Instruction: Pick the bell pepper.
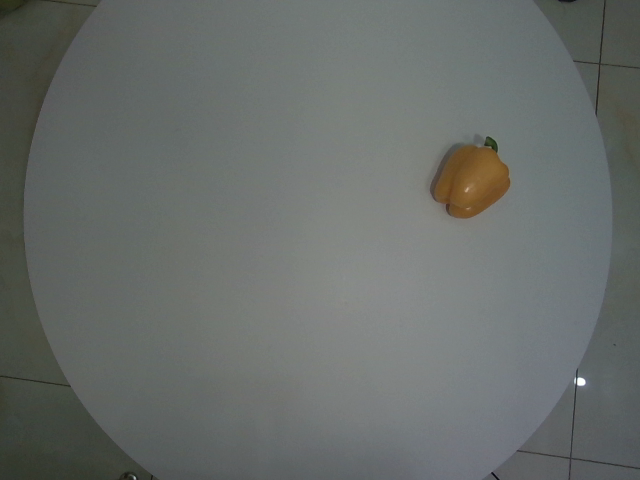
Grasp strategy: vertical